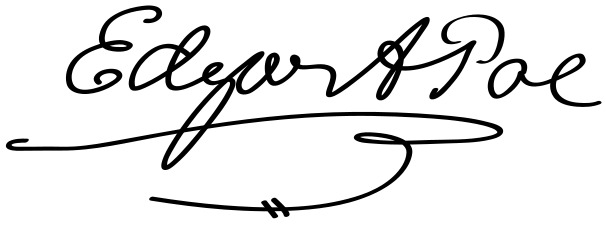
Signature of: edgar allan poe